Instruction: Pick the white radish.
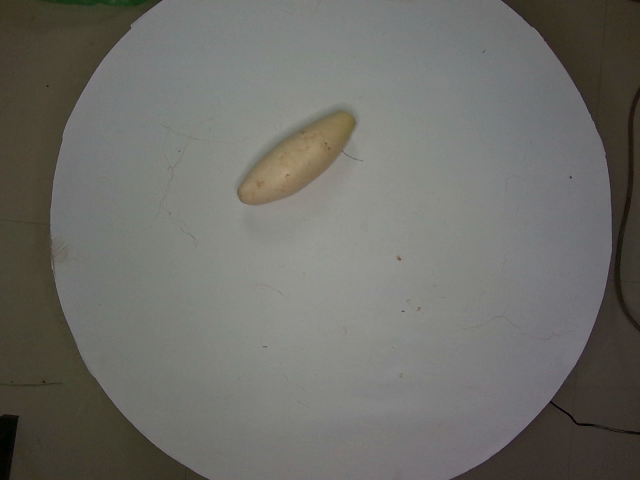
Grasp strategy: vertical